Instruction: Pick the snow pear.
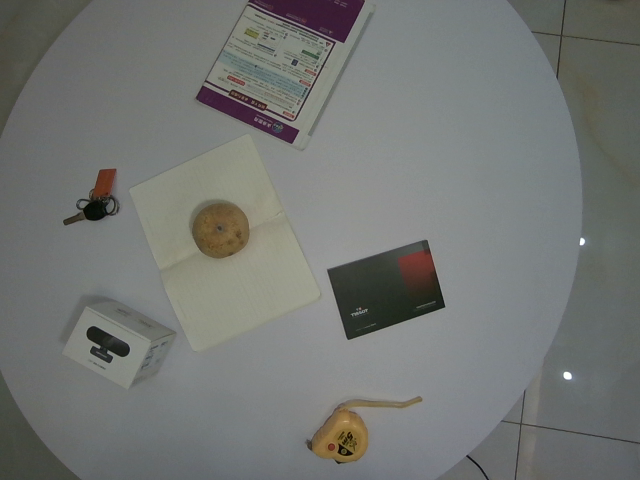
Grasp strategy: vertical